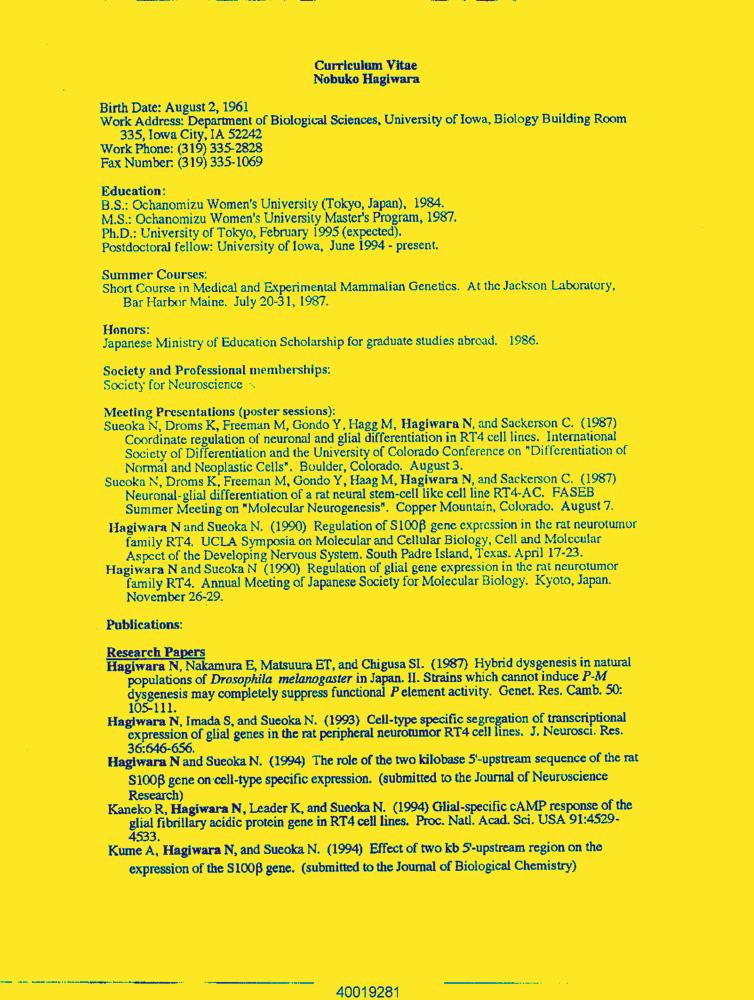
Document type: Resume-Doc